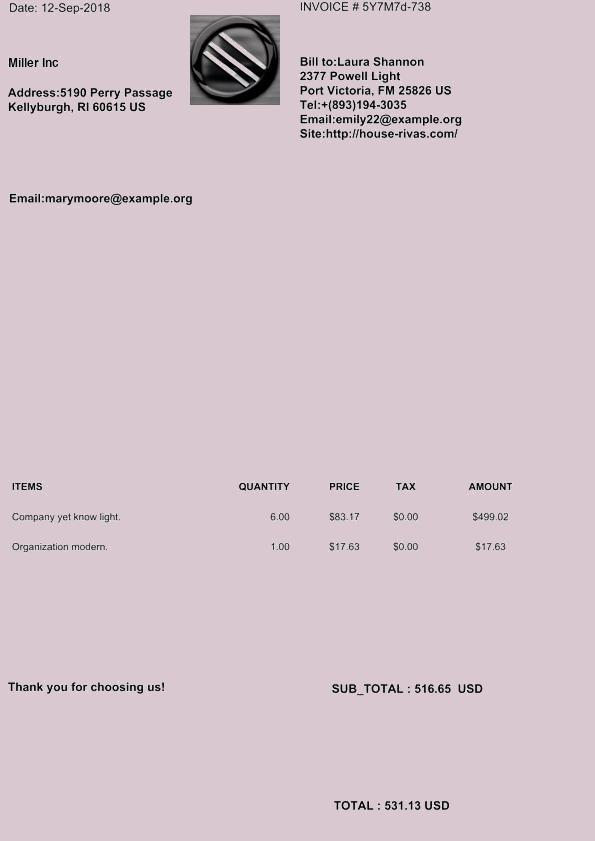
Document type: Invoice